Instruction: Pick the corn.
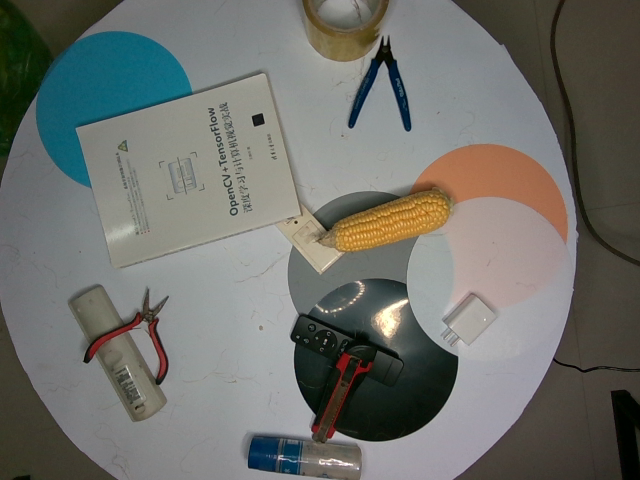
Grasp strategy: vertical